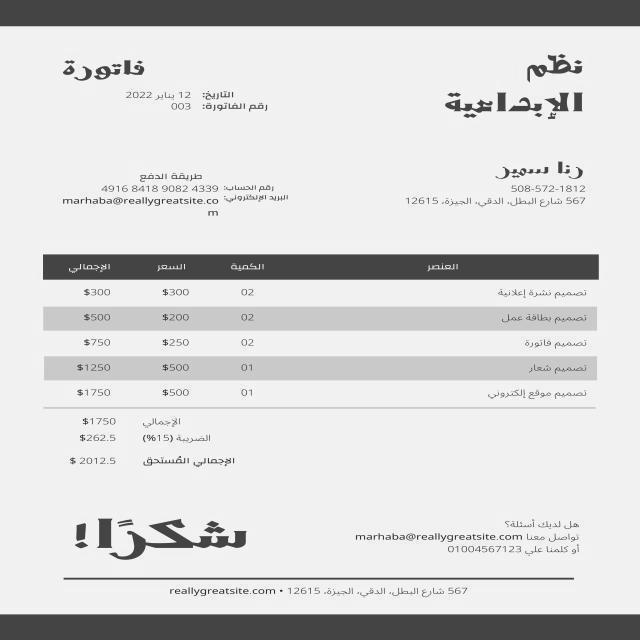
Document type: Invoice